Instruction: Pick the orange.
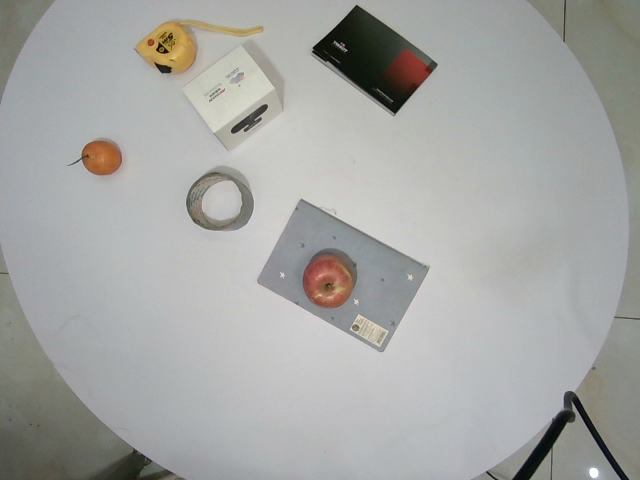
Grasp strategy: vertical